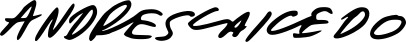
Signature of: andrés caicedo